Question: How is the history relevant to the case?
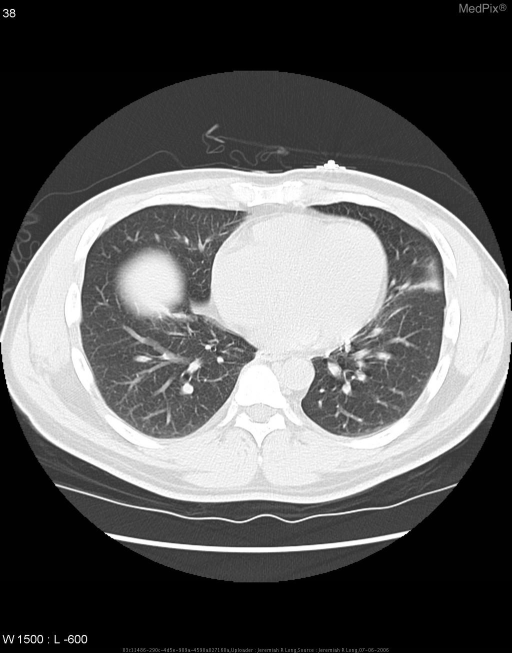
Answer: The patient's history of 36 year old African-American male presents with shortness of breath and a persistent cough. is key in understanding the case.